Question: What type of tax is indicated in the document, personal property or real estate?
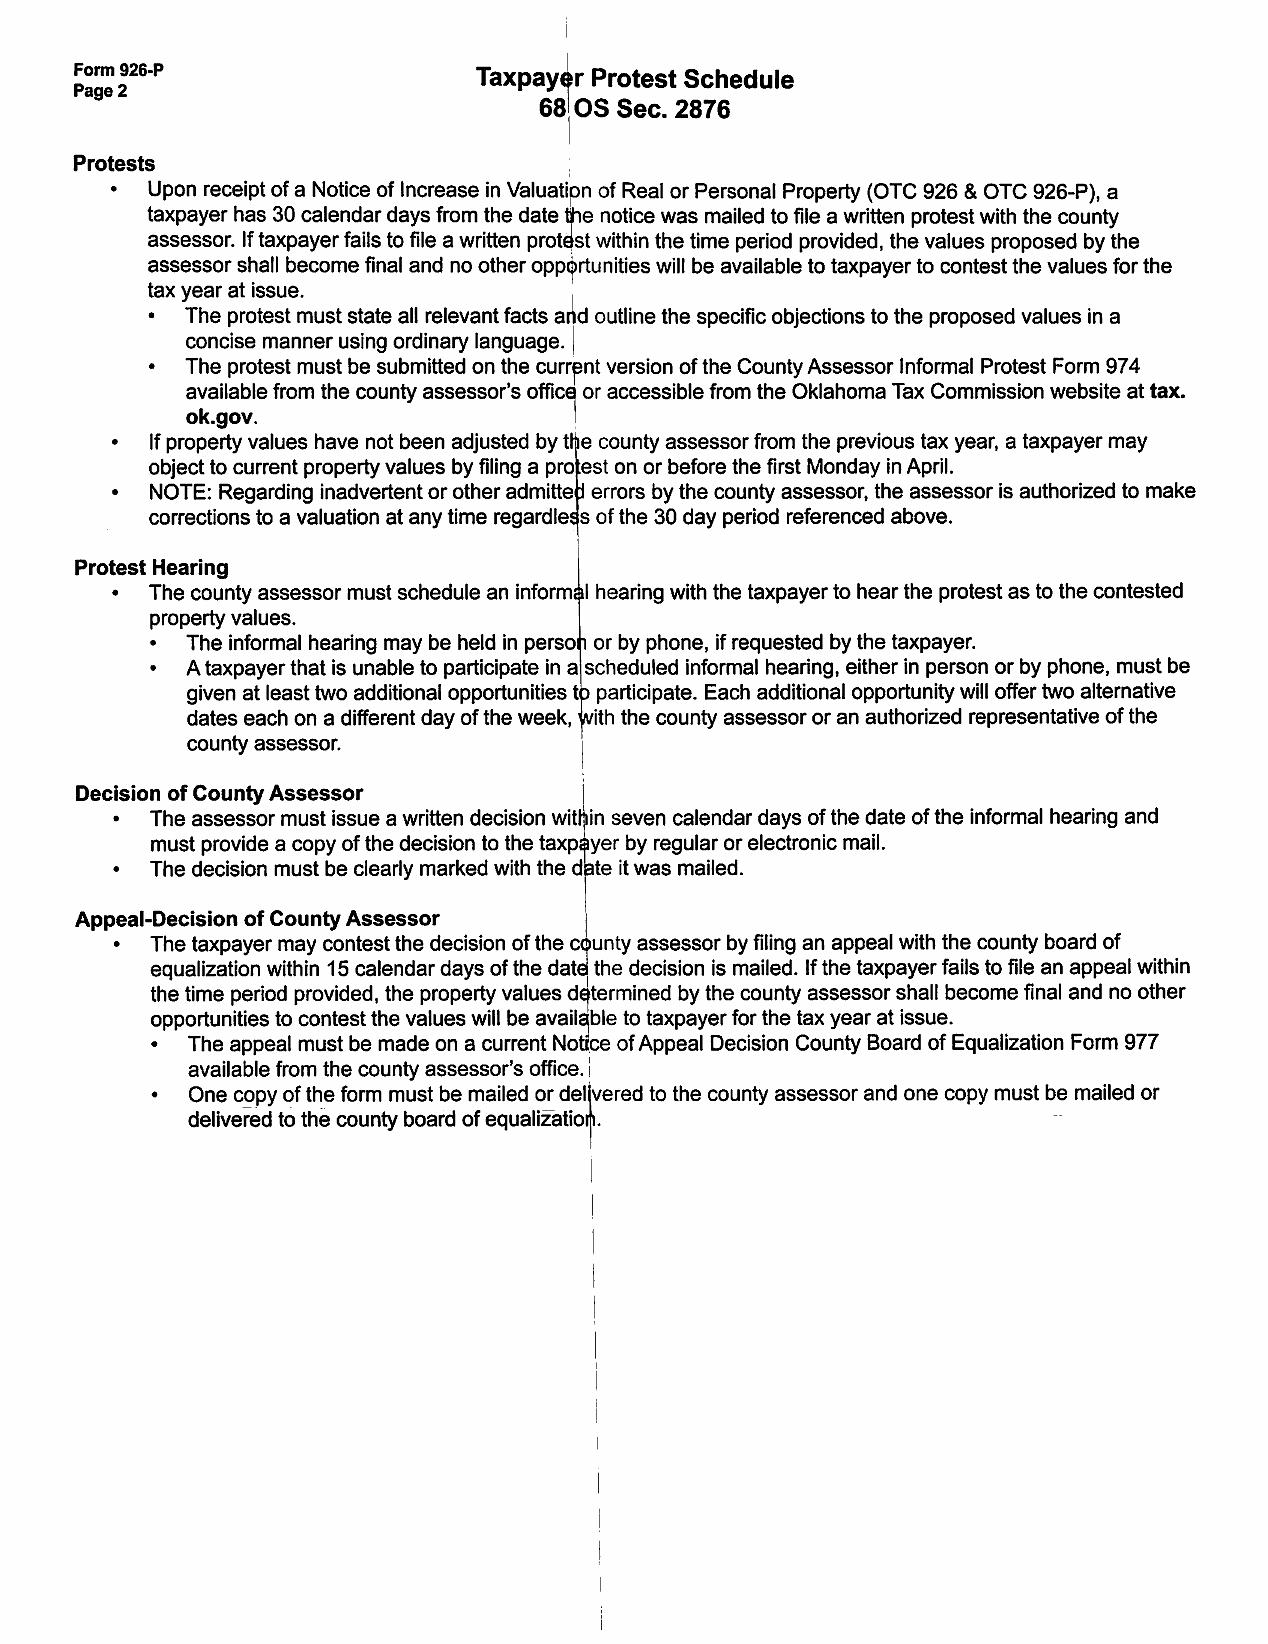
Answer: "Personal Property"